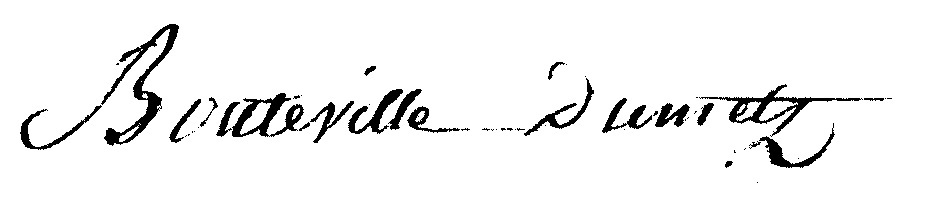
Signature of: louis ghislain de bouteville du metz